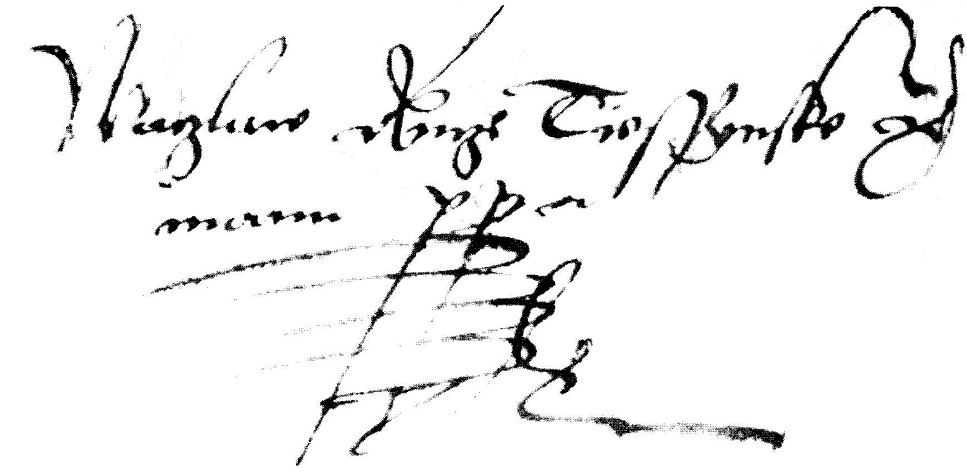
Signature of: wenceslaus iii adam duke of cieszyn